Can you pull out the amount in words, numerical amount, payee's name, date of the cheque, and the bank's name from the image?
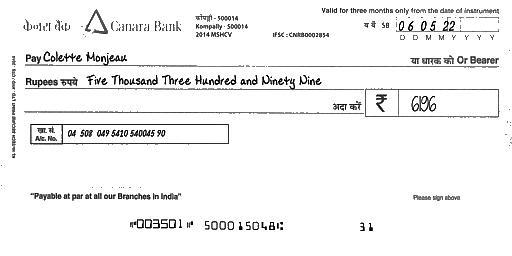
amt_in_words: Five Thousand Three Hundred and Ninety Nine
amt_in_figures: 6196
payee_name: Colette Monjeau
bank_name: Canara Bank
cheque_date: 06/05/22